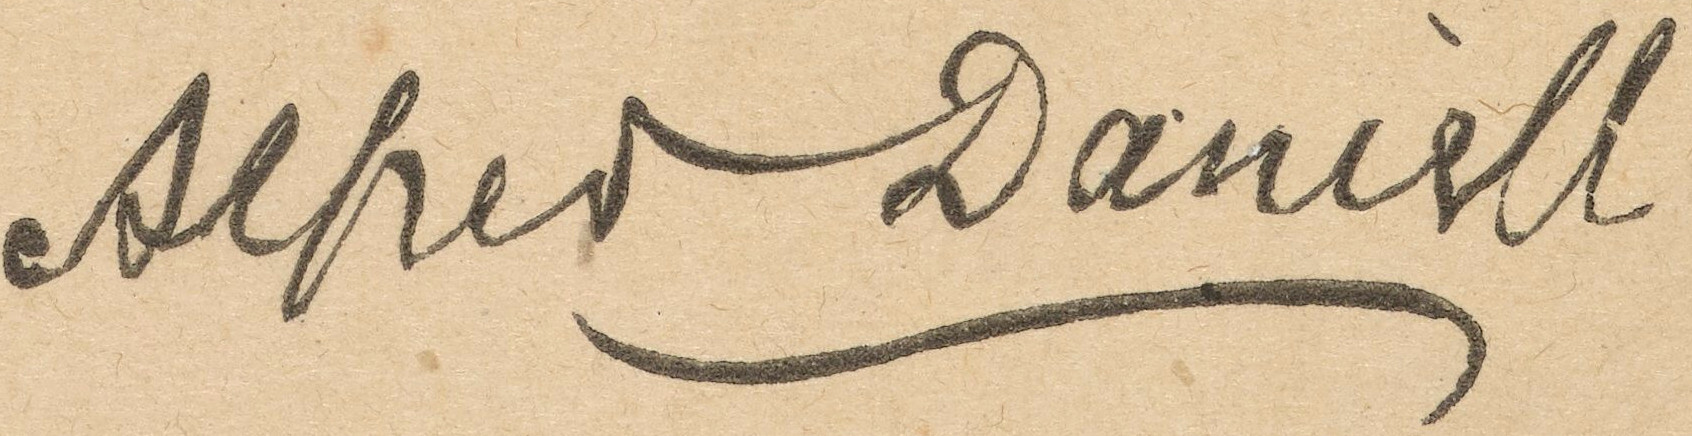
Signature of: alfred daniell